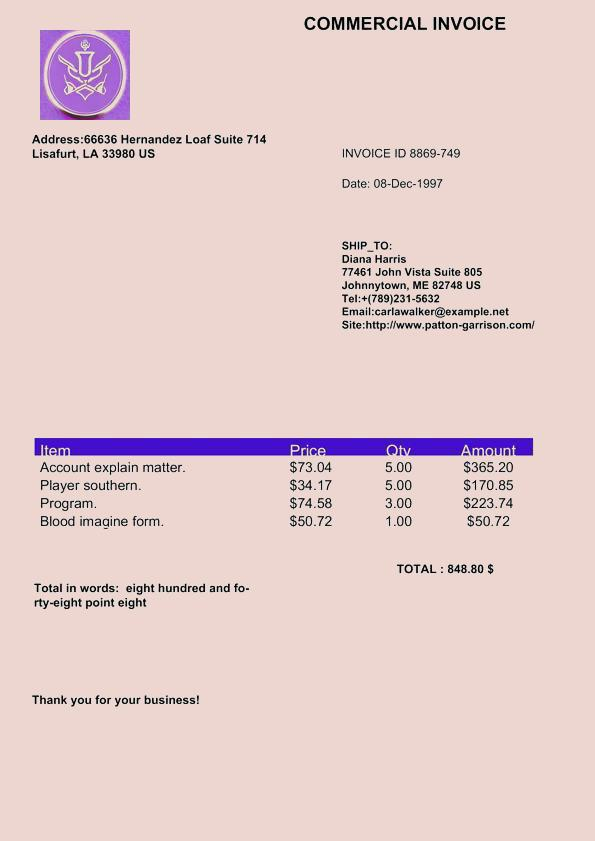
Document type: Invoice